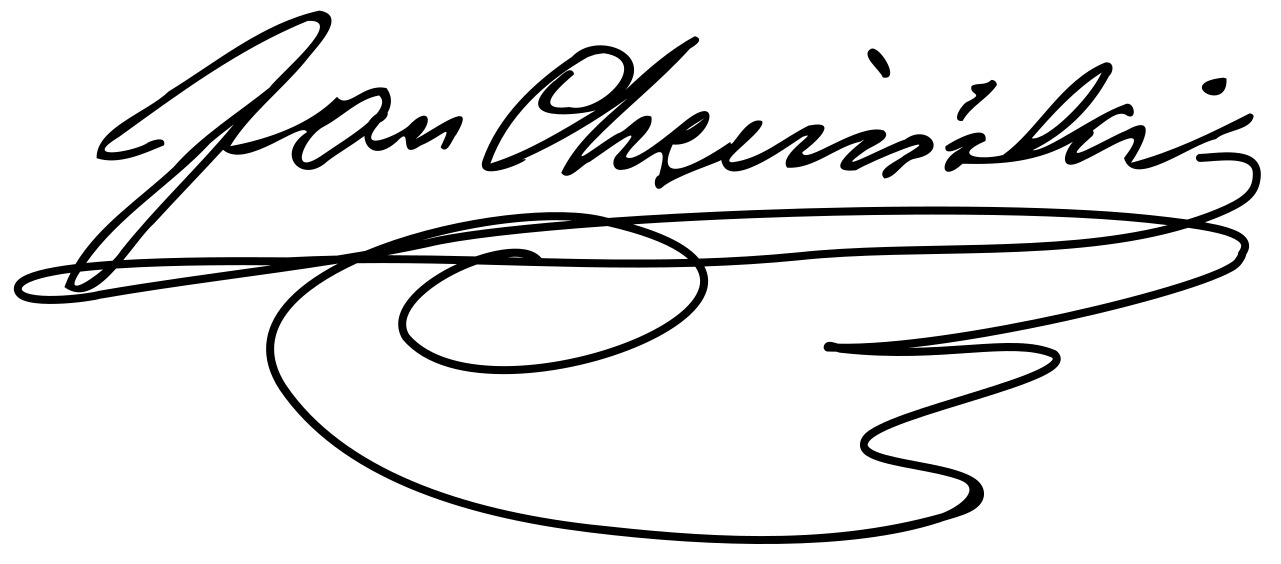
Signature of: jan chęciński